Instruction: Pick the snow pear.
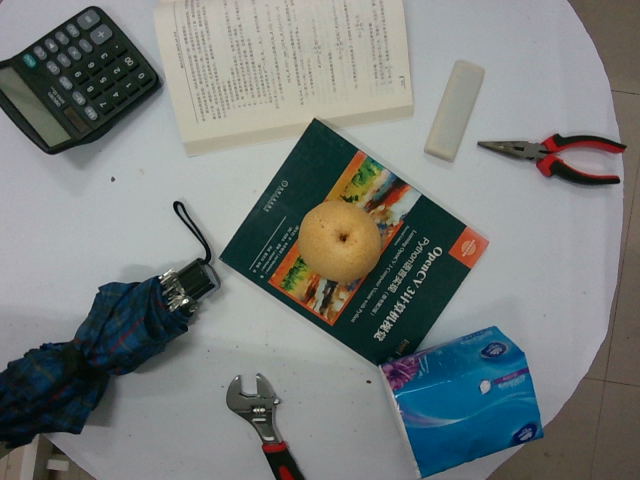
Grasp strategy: vertical